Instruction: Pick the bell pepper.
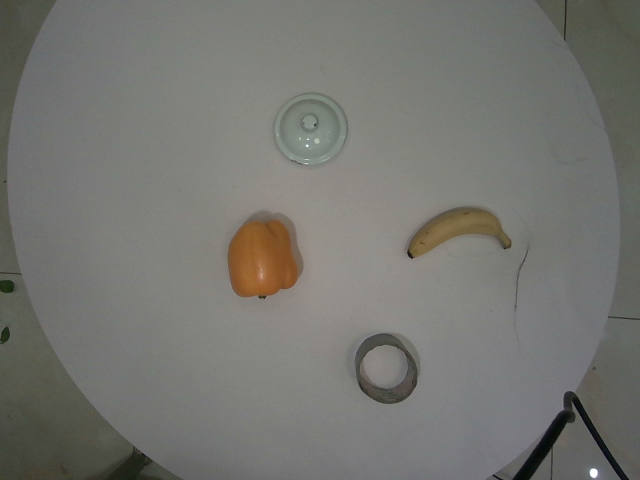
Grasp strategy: vertical